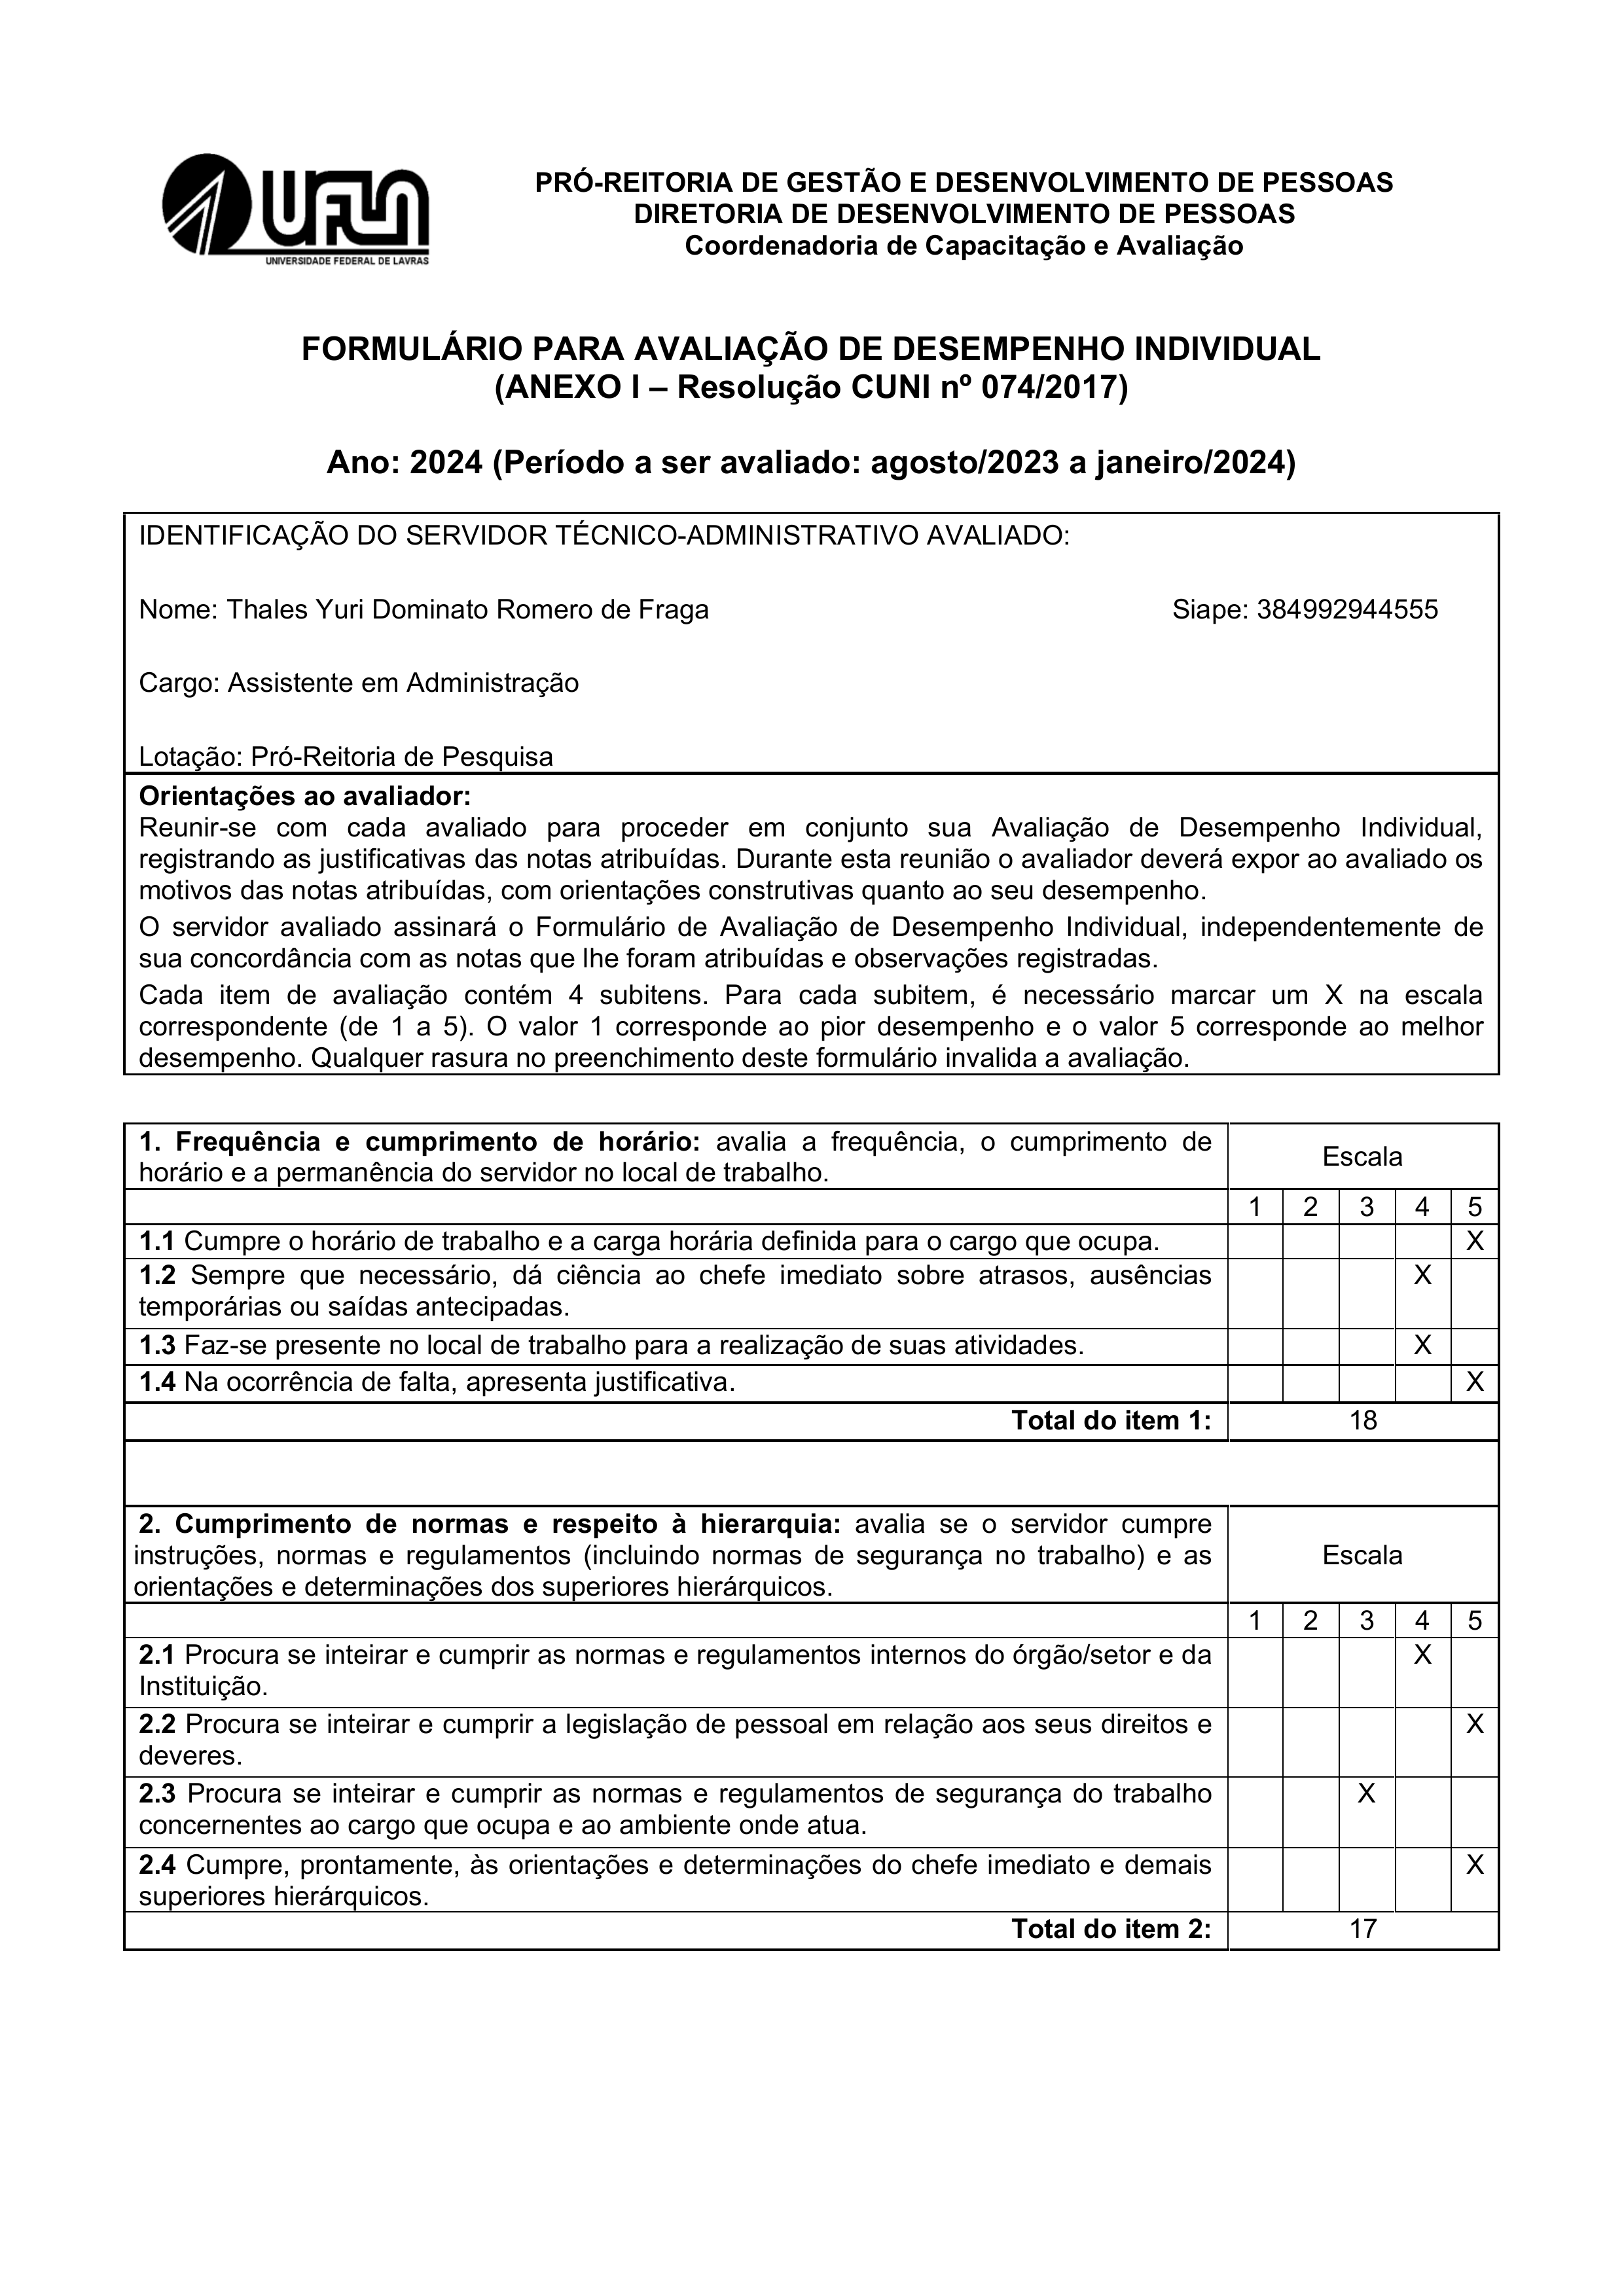
PRÓ-REITORIA DE GESTÃO E DESENVOLVIMENTO DE PESSOAS
UFLA
DIRETORIA DE DESENVOLVIMENTO DE PESSOAS
Coordenadoria de Capacitação e Avaliação
UNIVERSIDADE FEDERAL DE LAYRAS
FORMULÁRIO PARA AVALIAÇÃO DE DESEMPENHO INDIVIDUAL
(ANEXO I — Resolução CUNI nº 074/2017)
Período a ser avaliado:
agosto/2023 a janeiro/2024
Ano:
2024
(
)
IDENTIFICAÇÃO DO SERVIDOR TECNICO-ADMINISTRATIVO AVALIADO:
Nome:
Thales Yuri Dominato Romero de Fraga
Siape:
384992944555
Cargo:
Assistente em Administração
Lotação:
Pró-Reitoria de Pesquisa
Orientações ao avaliador:
Reunir-se com cada avaliado para proceder em conjunto sua Avaliação de Desempenho Individual, registrando as justificativas das notas atribuídas. Durante esta reunião o avaliador deverá expor ao avaliado os motivos das notas atribuídas, com orientações construtivas quanto ao seu desempenho.
O servidor avaliado assinará o Formulário de Avaliação de Desempenho Individual, independentemente de sua concordância com as notas que lhe foram atribuídas e observações registradas.
Cada item de avaliação contém 4 subitens. Para cada subitem, é necessário marcar um X na escala correspondente (de 1 a 5). O valor 1 corresponde ao pior desempenho e o valor 5 corresponde ao melhor desempenho. Qualquer rasura no preenchimento deste formulario invalida a avaliação.
1. Frequência e cumprimento de horário: avalia a frequência, o cumprimento de horario e a permanência do servidor no local de trabalho.
1.1 Cumpre o horário de trabalho e a carga horária definida para o cargo que ocupa.
X
1.2 Sempre que necessário, dá ciéncia ao chefe imediato sobre atrasos, auséncias temporárias ou saídas antecipadas.
X
1.3 Faz-se presente no local de trabalho para a realização de suas atividades.
X
1.4 Na ocorrência de falta, apresenta justificativa.
X
Total do item 1:
18
Escala
1
2
3
4
5
2. Cumprimento de normas e respeito à hierarquia: avalia se o servidor cumpre instruções, normas e regulamentos (incluindo normas de segurança no trabalho) e as orientações e determinações dos superiores hierarquicos.
2.1 Procura se inteirar e cumprir as normas e regulamentos internos do órgão/setor e da Instituição.
X
2.2 Procura se inteirar e cumprir a legislação de pessoal em relação aos seus direitos e deveres.
X
2.3 Procura se inteirar e cumprir as normas e regulamentos de segurança do trabalho concernentes ao cargo que ocupa e ao ambiente onde atua.
X
2.4 Cumpre, prontamente, às orientações e determinações do chefe imediato e demais superiores hierarquicos.
X
Total do item 2:
17
Escala
4
1
2
3
5